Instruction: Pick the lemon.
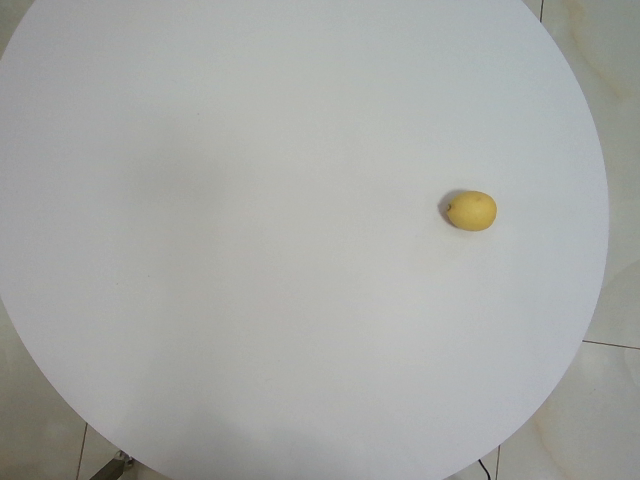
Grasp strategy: vertical